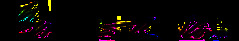
Signature of: horatio storer